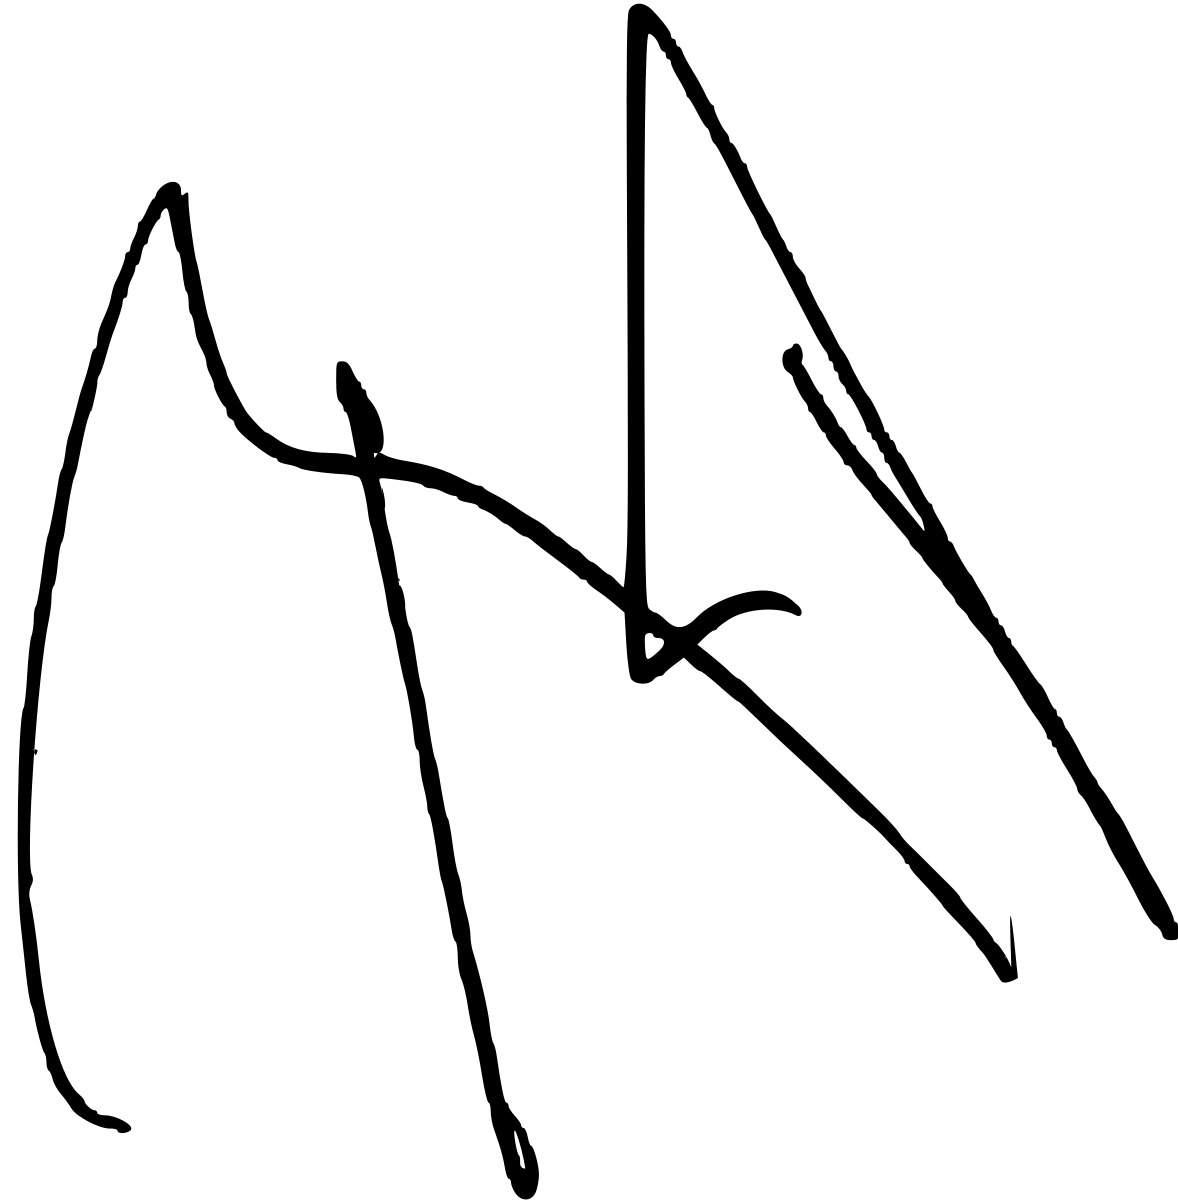
Signature of: ricardo quiñónez lemus